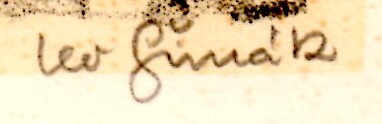
Signature of: lev šimák